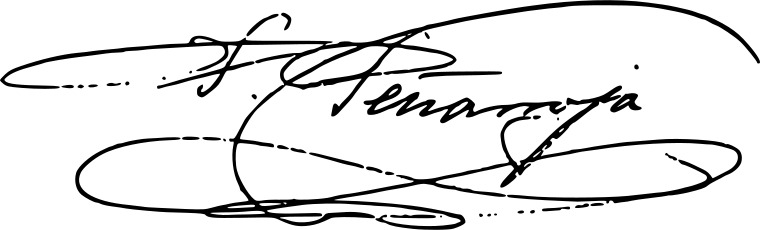
Signature of: francisco peñarroja martínez